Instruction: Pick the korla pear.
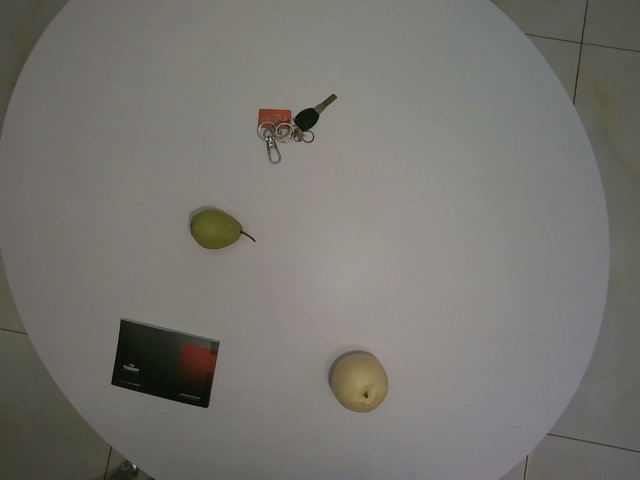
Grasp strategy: vertical